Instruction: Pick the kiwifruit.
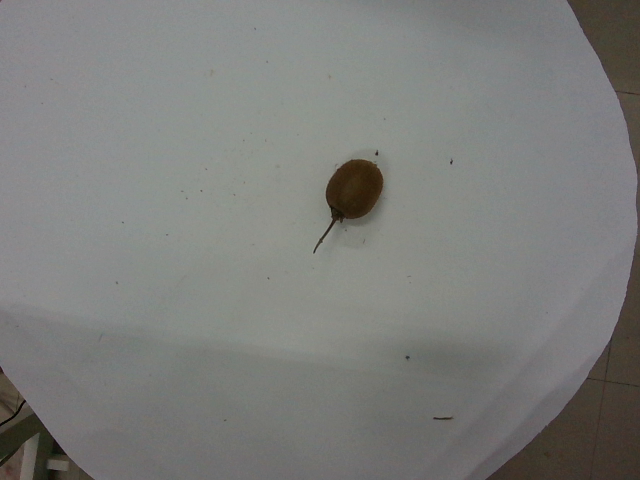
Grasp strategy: vertical